Question: What could the diagnosis suggest?
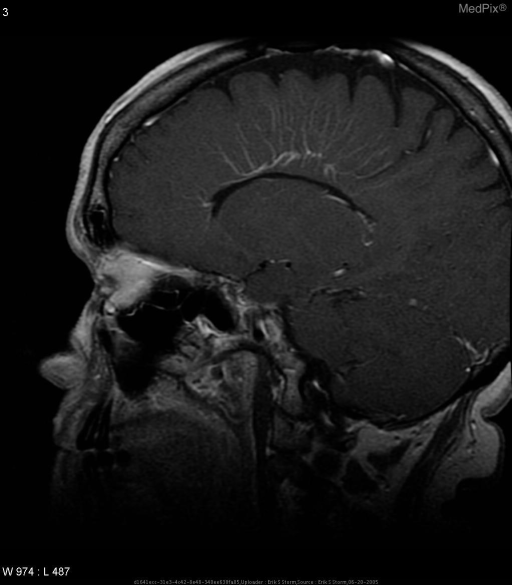
Answer: The possible diagnosis includes Venous Angioma
Arteriovenous Malformation.